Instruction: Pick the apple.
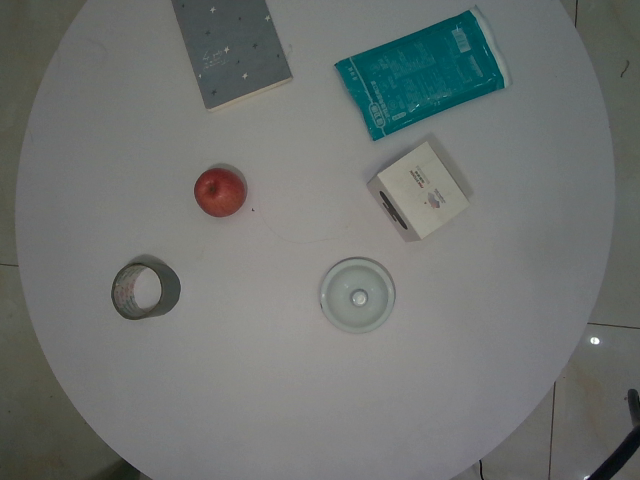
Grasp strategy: vertical